Question: Describe the condition in detail:
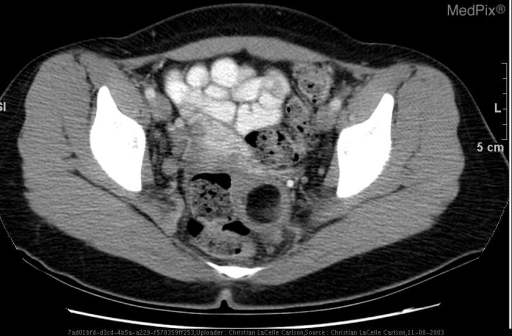
Answer: The disease is discussed as: Teratomas are germ cell tumors that typically present as large, benign (80%) or malignant (20%), mass lesions - usually containing variable amounts of fat, soft tissue, and fluid-filled cystic areas.  Thirty percent contain calcifications.  They vary from an almost entirely cystic mass to a predominately solid mass with internal cystic components.

Benign (mature) cystic teratomas, often incorrectly termed "dermoid cysts", are usually found in female patients 10-30 years old - very common in the reproductive years.  Teratoma is the most common ovarian tumor in children, adolescents, and young women (<30 years) with the majority presenting in adolescents.  Fifteen to 25% of cases are bilateral.  Most authors differentiate Dermoid cysts from Dermoids which are predominately cystic, but the presence of heterogeneous and varied tissue elements give them a complex and varied imaging appearance.

True dermoids - unlike mature cystic teratomas - originate from ectoderm only and may contain hair, teeth, and sebaceous glands, whereas teratomas originate from multipotential germ cells that may and may contain any tissue element: ectoderm, mesoderm, and endoderm .

Teratomas may also be found in the mediastinum, intracranially, or anywhere rests of multipotential germ cells were left during embryogenesis.  In fact, teratomas are the most common congenital intracranial tumor.  Additionally, teratomas are the most common benign mediastinal germ cell neoplasm and may be cystic or solid.  The cystic teratomas are usually more mature and more common than the solid type which is usually malignant.

Benign teratomas have a slight female predominance; and, malignant teratomas are seen almost exclusively in men.  Malignant abdominopelvic teratomas may be accompanied by ascites, intraperitoneal spread, and metastasis to the liver.

Malignant degeneration of a mature cystic teratoma is rare - but may occurs in 1-2% of cases.

Common complications of ovarian teratomas include torsion (ovarian) and hemorrhage.

The initial imaging modality is usually a sonographic study, as many patients present with abdominal pain.  The mixture of sebum and hair within a mature teratoma is highly echogenic with acoustic shadowing that may totally obscure the back wall of a large mass, a finding known as the “tip of the iceberg” sign.   However, calcification may not be easily detected on ultrasound and plain radiographs may be diagnostic of benign cystic teratomas by demonstrating well formed teeth or bone.  A recognizable tooth within the mass is an almost pathognomonic finding.  Plain film may also reveal a subtle well-defined mass of fat density.

CT scan confirms the cystic, fatty, and calcified components and demonstrates a well circumscribed cystic mass lesion with fluid, fat, and calcification.

Characterization by MRI depends on demonstration of fat by chemical shift artifact or fat suppression imaging.  Fat or sebaceous material within the cyst follows the signal of subcutaneous fat on all imaging sequences.  Fat-fluid levels, layering of debris, dermoid plugs (mural nodules), and calcifications are additional findings.  A small percentage of cystic teratomas contain simple fluid showing low signal on T1WI and high signal on T2WI which may be diagnosed as teratomas by demonstration of small deposits of fat in the walls.